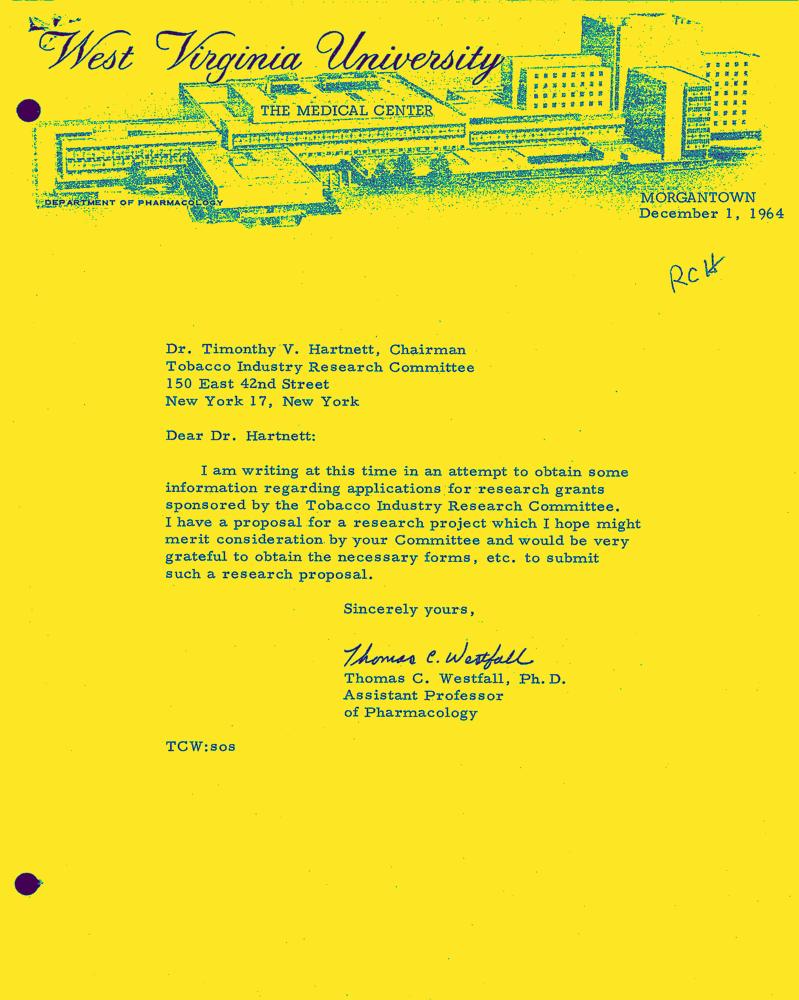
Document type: Letter-Doc